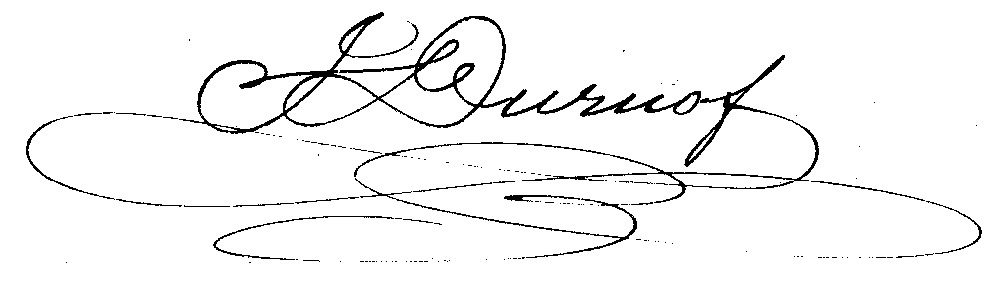
Signature of: claude jules duruof